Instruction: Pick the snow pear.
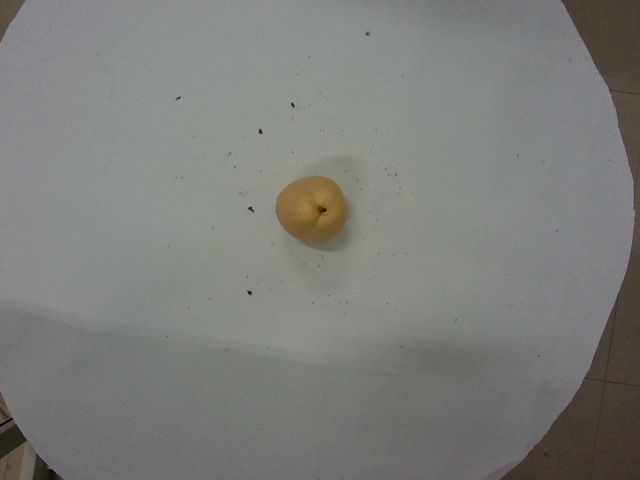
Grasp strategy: vertical